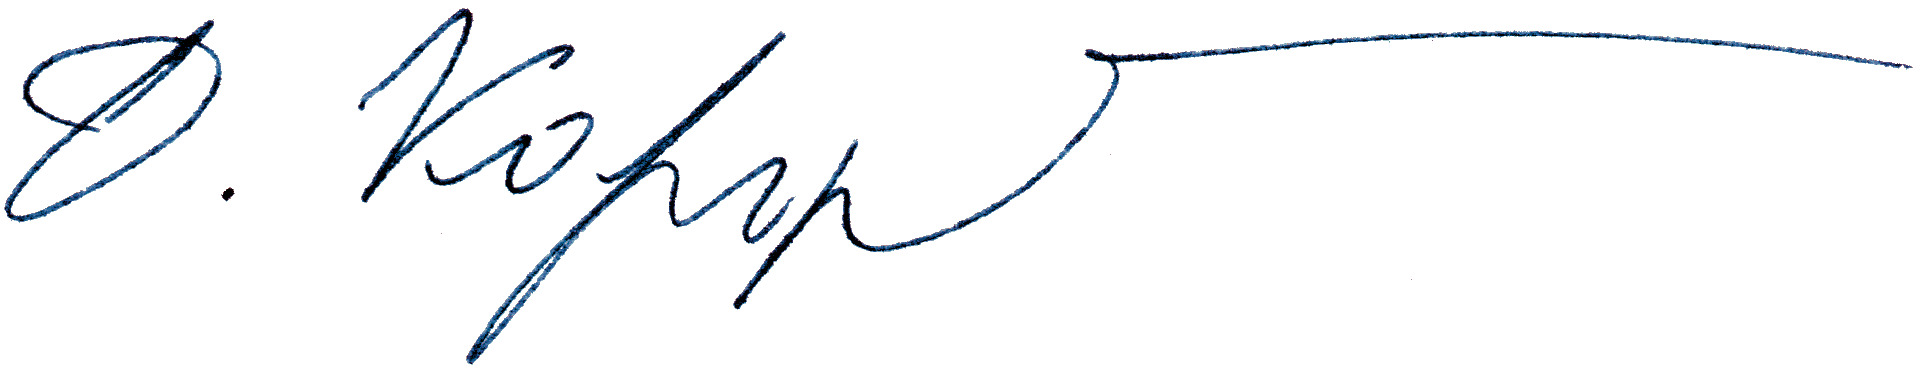
Signature of: dmitrii s korzhinskii